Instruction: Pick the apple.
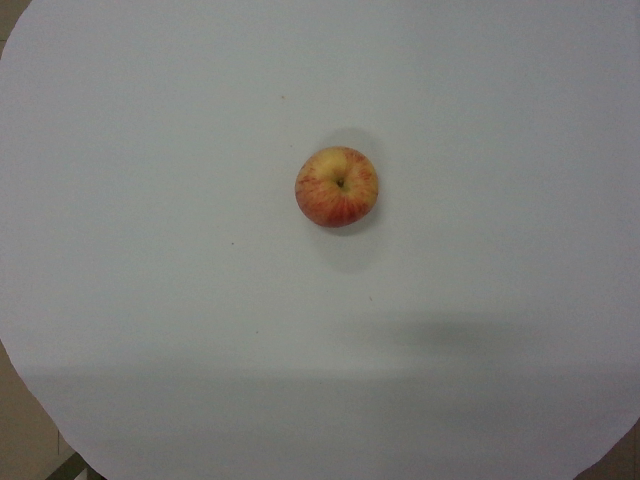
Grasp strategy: vertical